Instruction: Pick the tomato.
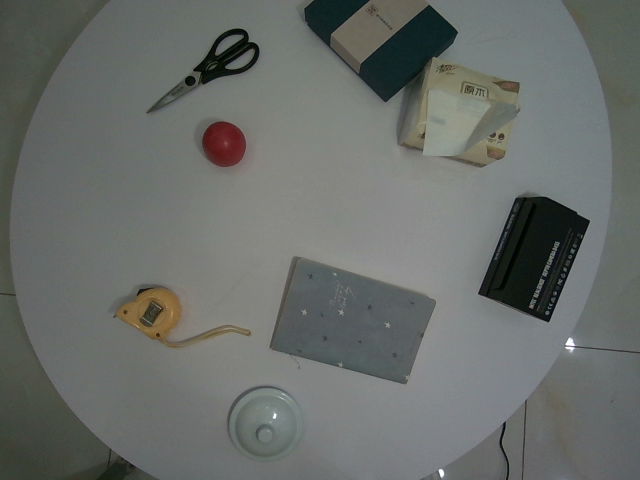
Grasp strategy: vertical